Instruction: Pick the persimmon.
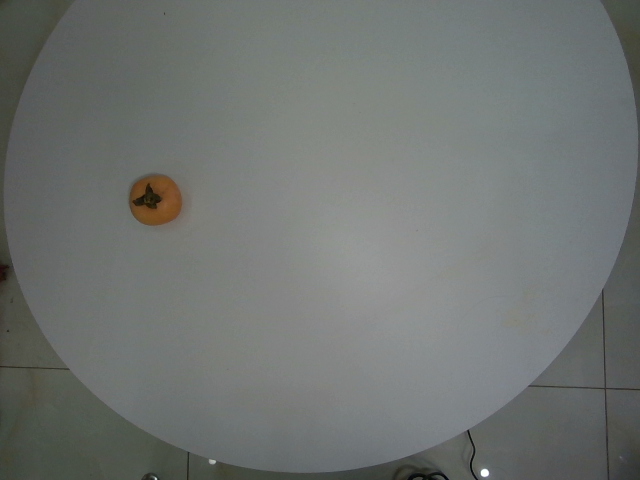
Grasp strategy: vertical